Question: What is the main concern?
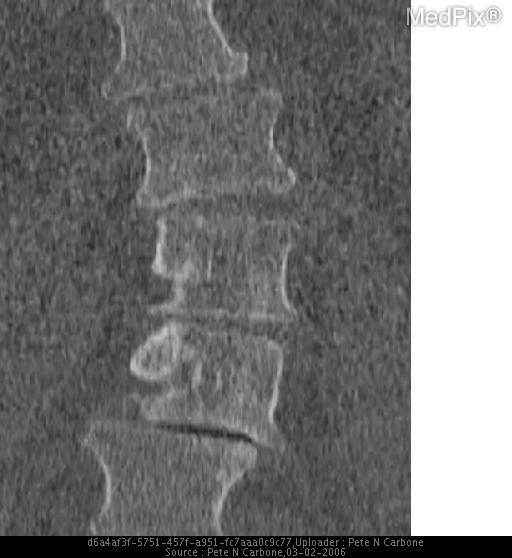
Answer: The findings suggest Lateral radiograph shows grade 2 anterior spondylolisthesis at the level of L4/L5 and osteoarthritic changes at the level of L5/S1 and L4/L5.  Sagittal CT shows grade 2 anterior spondylolisthesis at L4/L5.  Coronal CT show levo scoliosis of lumbosacral spine.  Axial CT shows vacuum disc phenomenon and osteoarthritic changes of the apophyseal joints and rotatory component.. Reformatted coronal CT of lumbosacral spine in bone windows demostrates levoscoliosis, a vacuum phenomenon with air  at the L4-L5 disc space. The patient might have a history of 51 year-old Caucasian female with progressive low back pain..